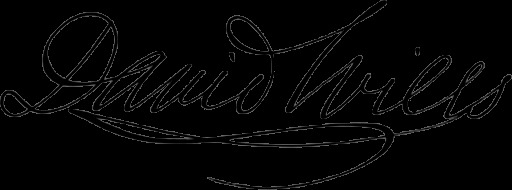
Signature of: david wills